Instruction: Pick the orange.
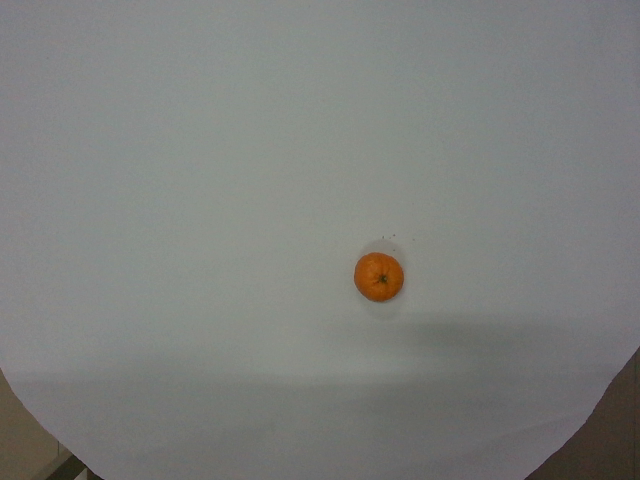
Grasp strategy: vertical